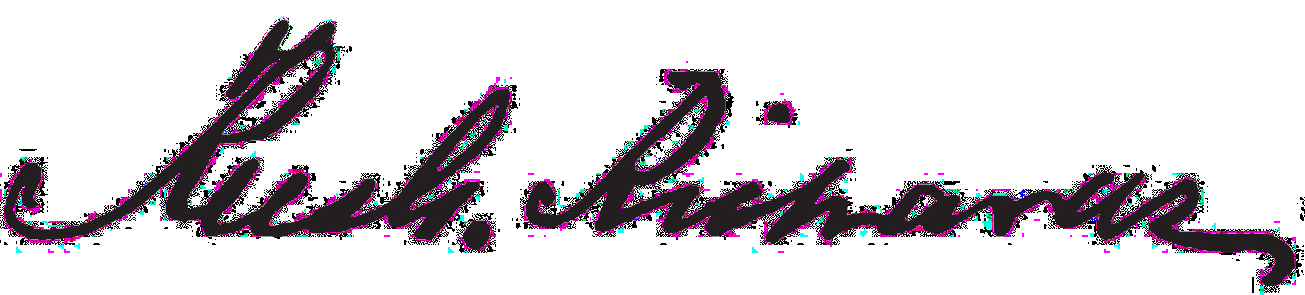
Signature of: rees g richards